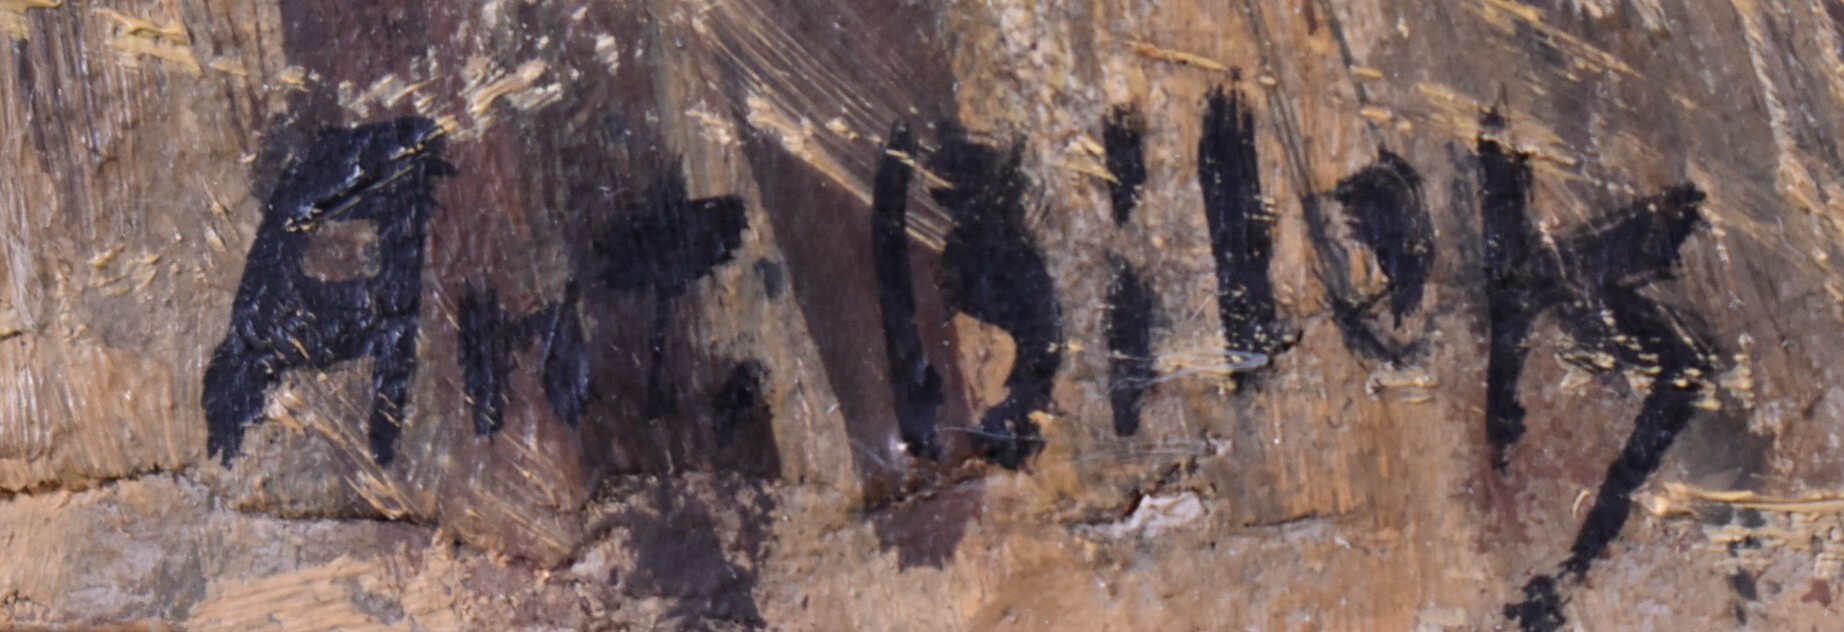
Signature of: antonín bílek